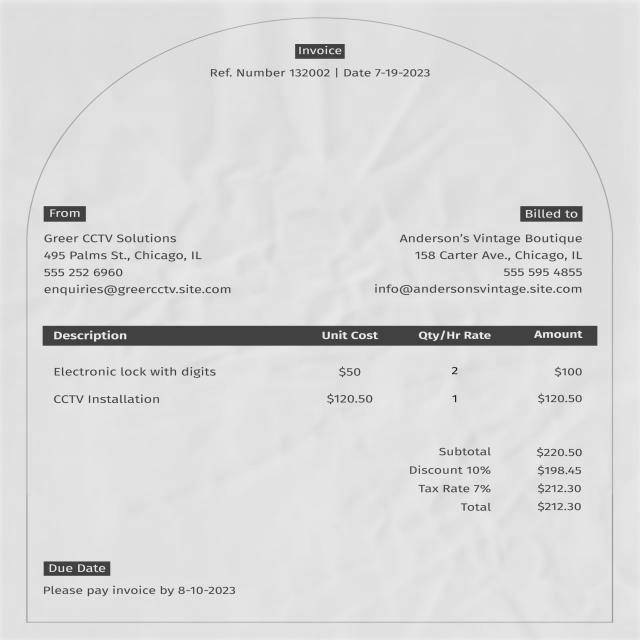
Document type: Invoice